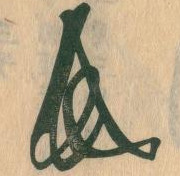
Signature of: hōjō masamura